Question: What type of tax is indicated in the document, personal property or real estate?
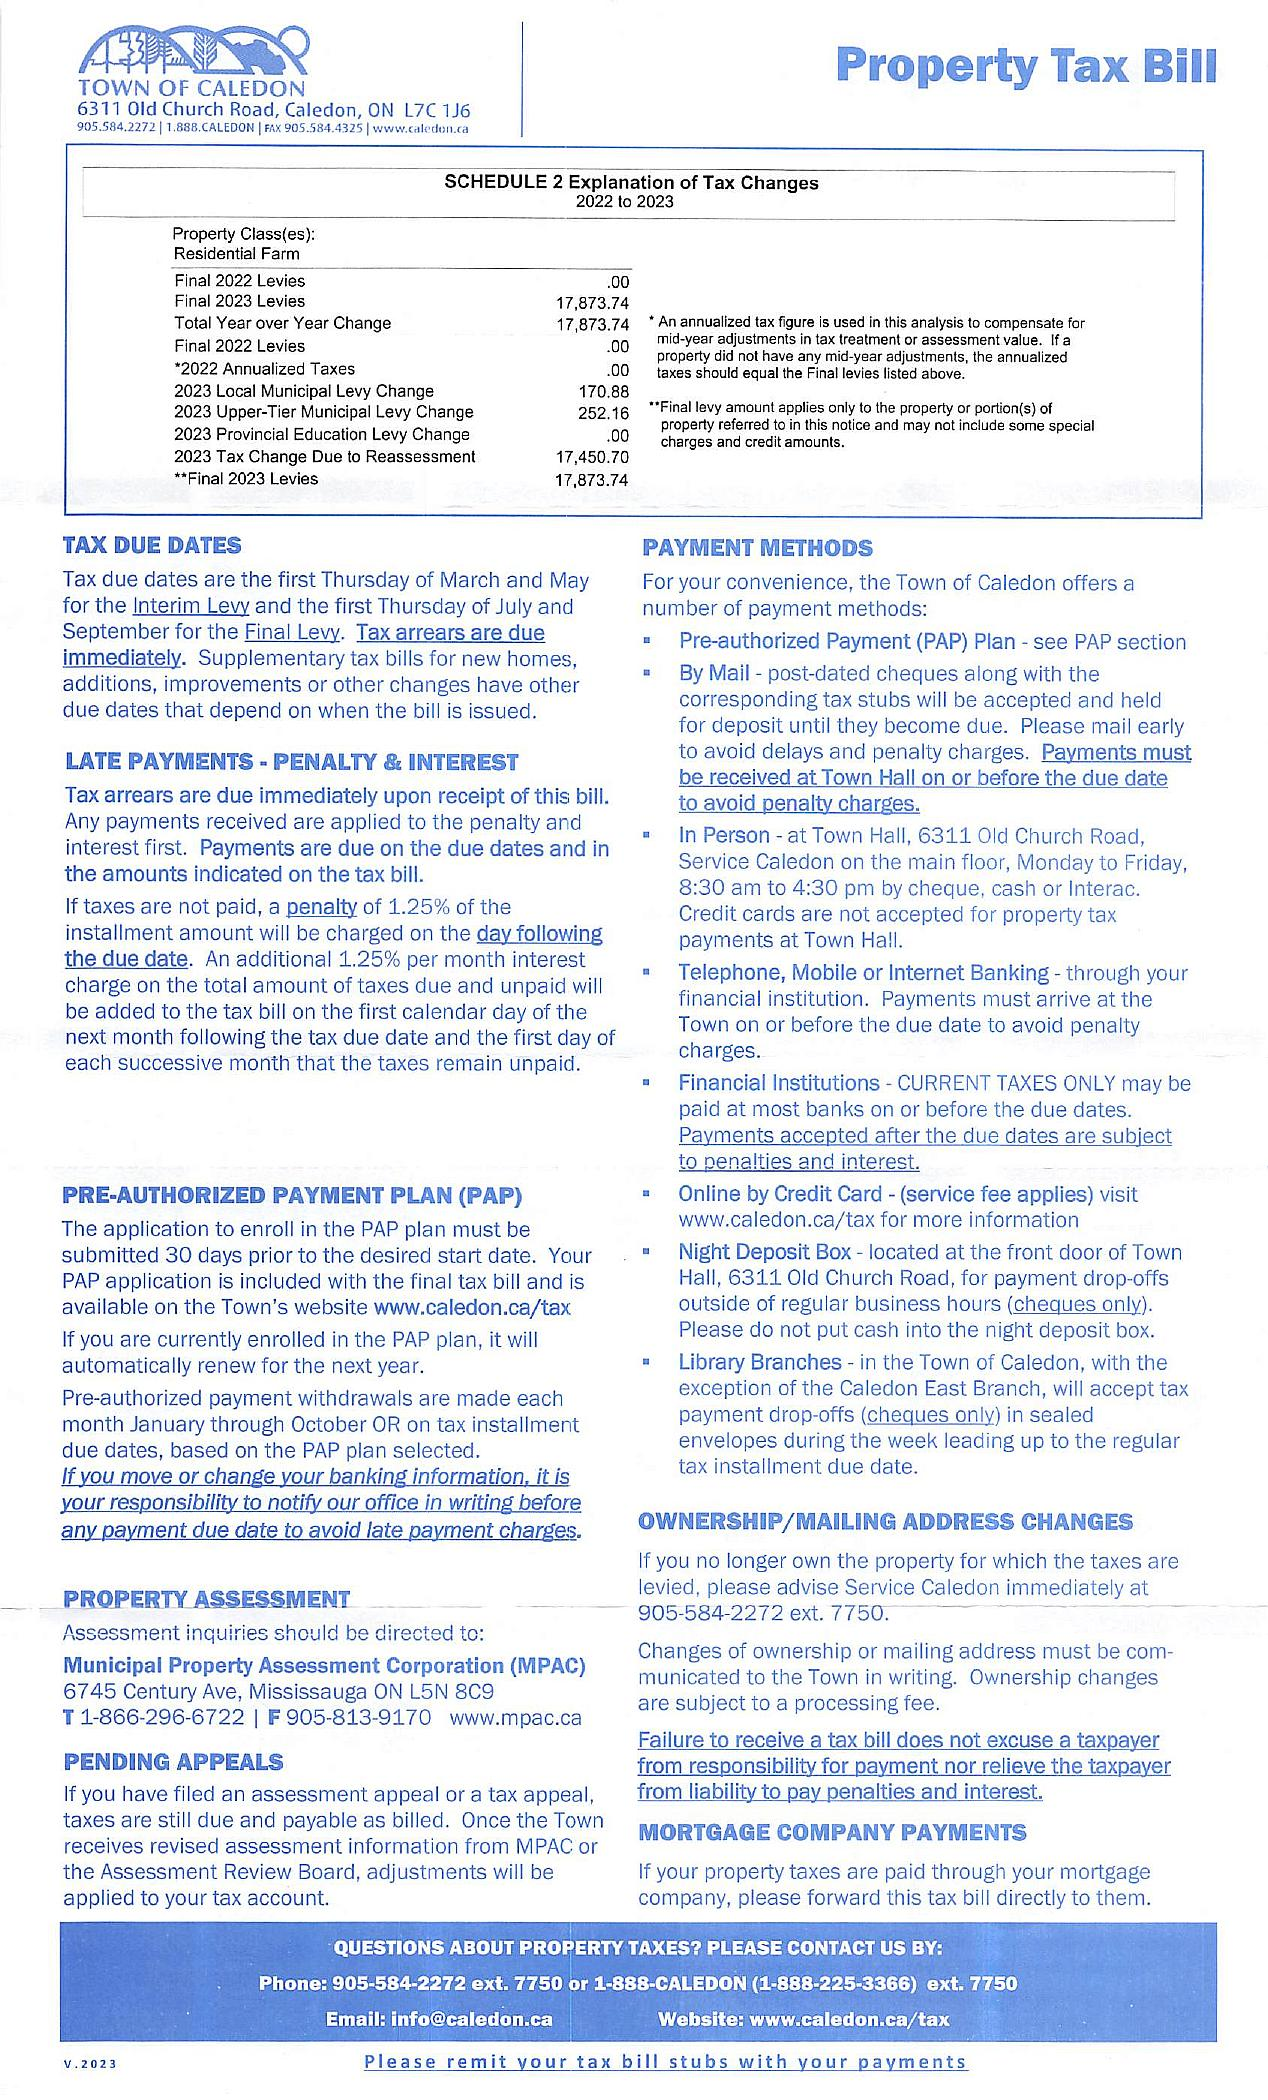
Answer: "Real Estate Tax"